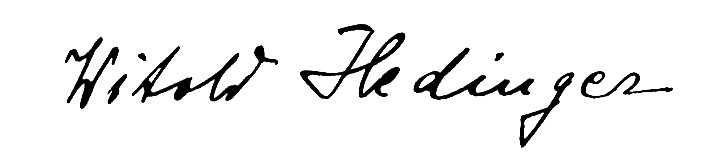
Signature of: witold hedinger